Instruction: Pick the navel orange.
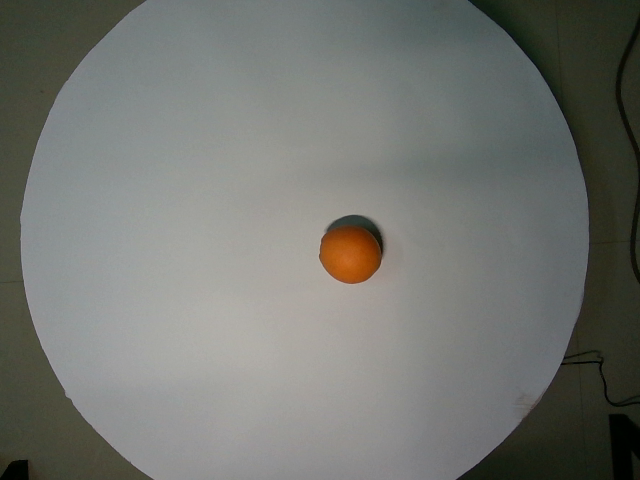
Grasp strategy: vertical